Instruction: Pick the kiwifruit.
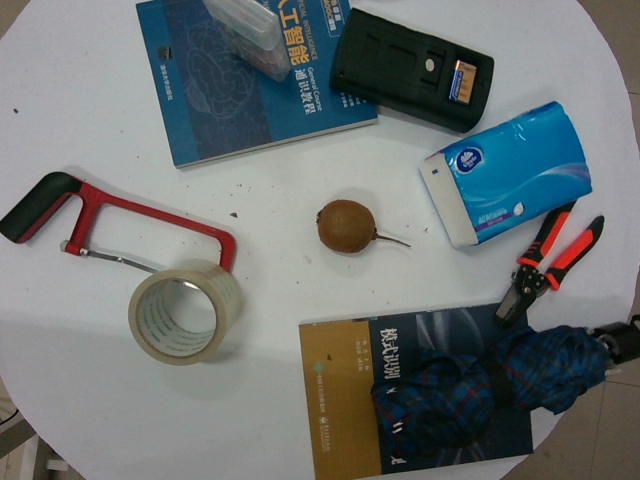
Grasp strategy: vertical